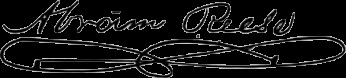
Signature of: abram reese